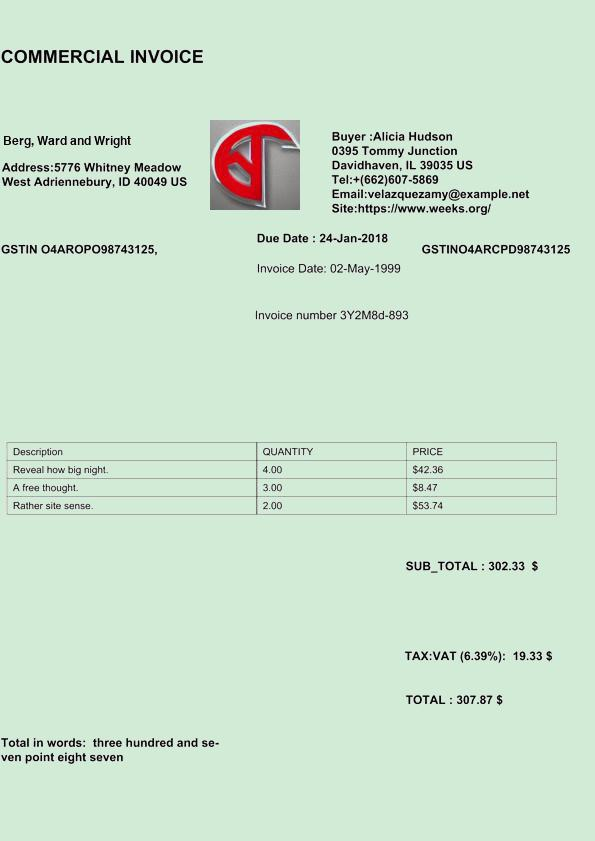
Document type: Invoice